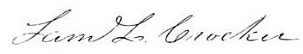
Signature of: samuel l crocker